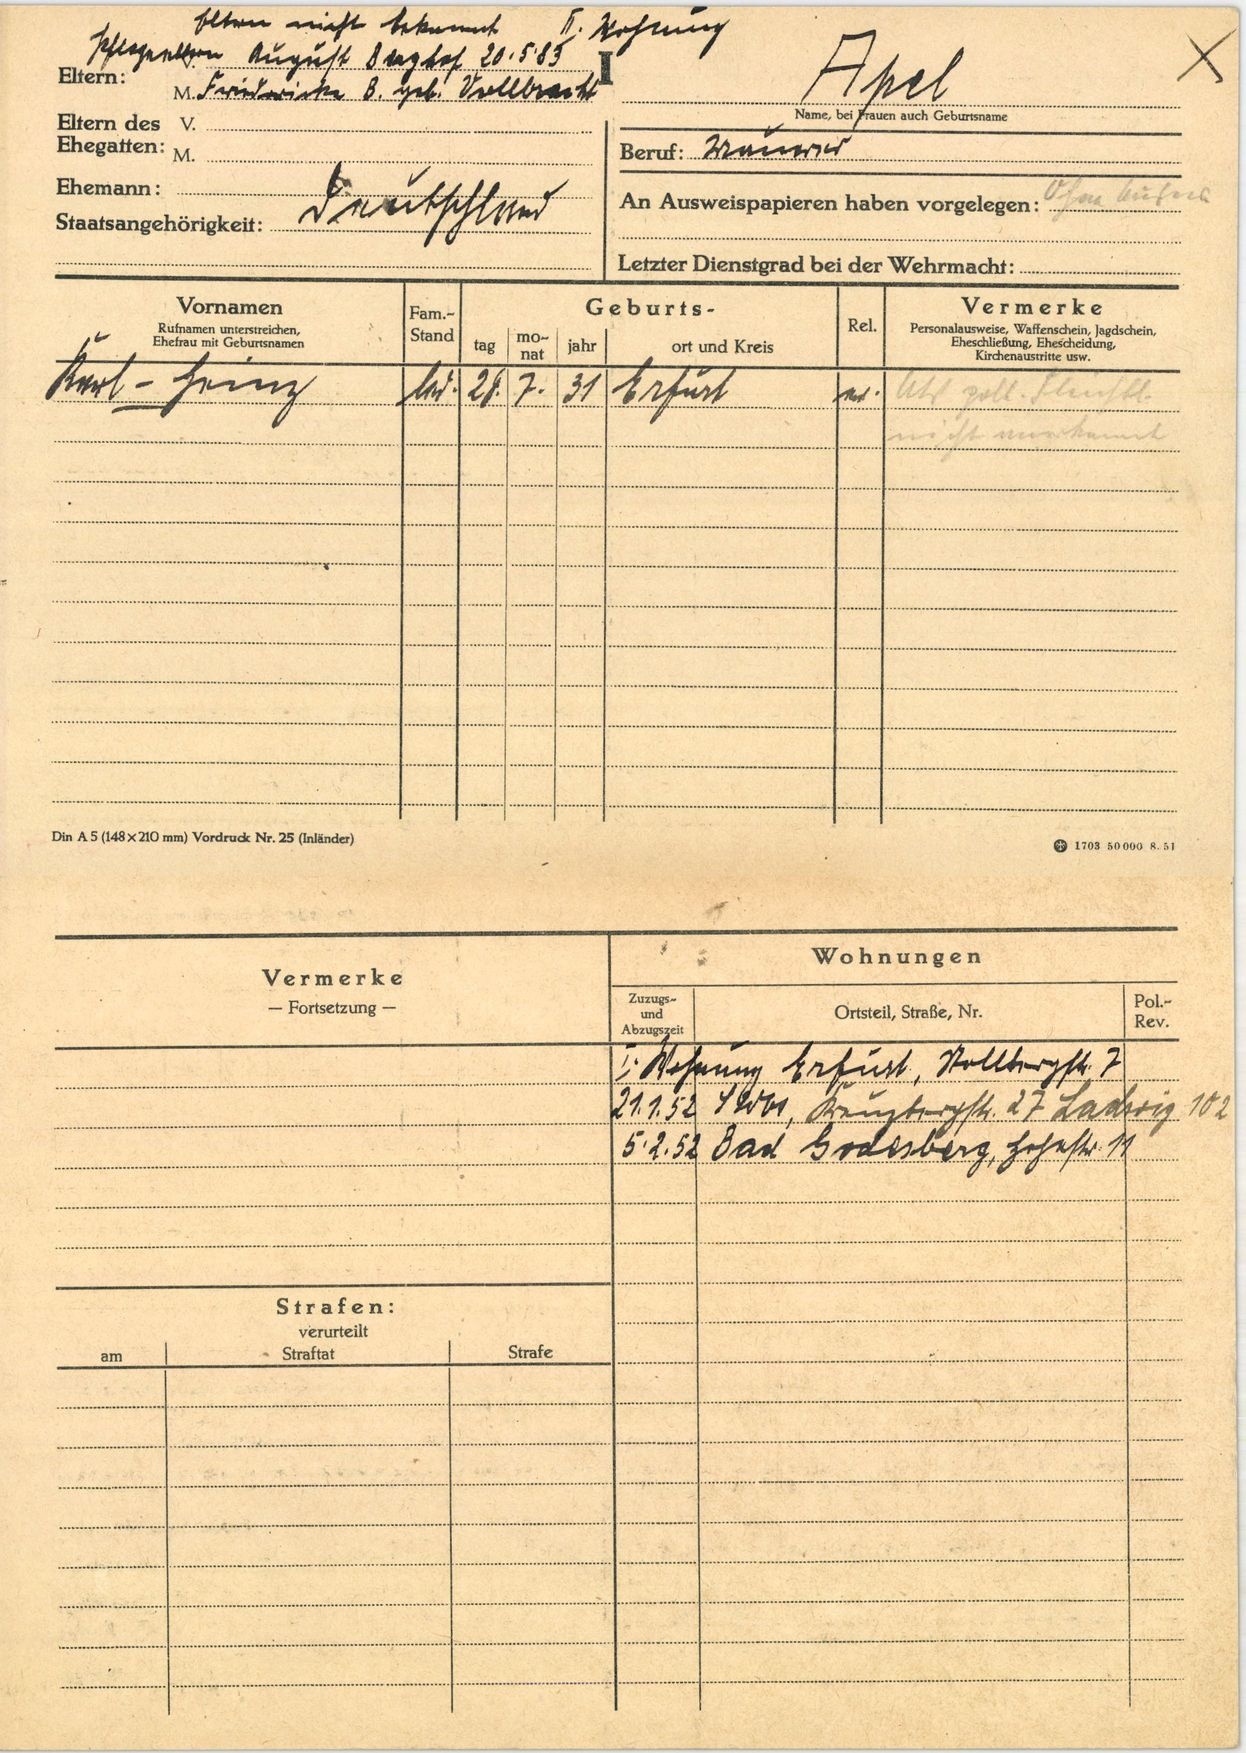
Apel